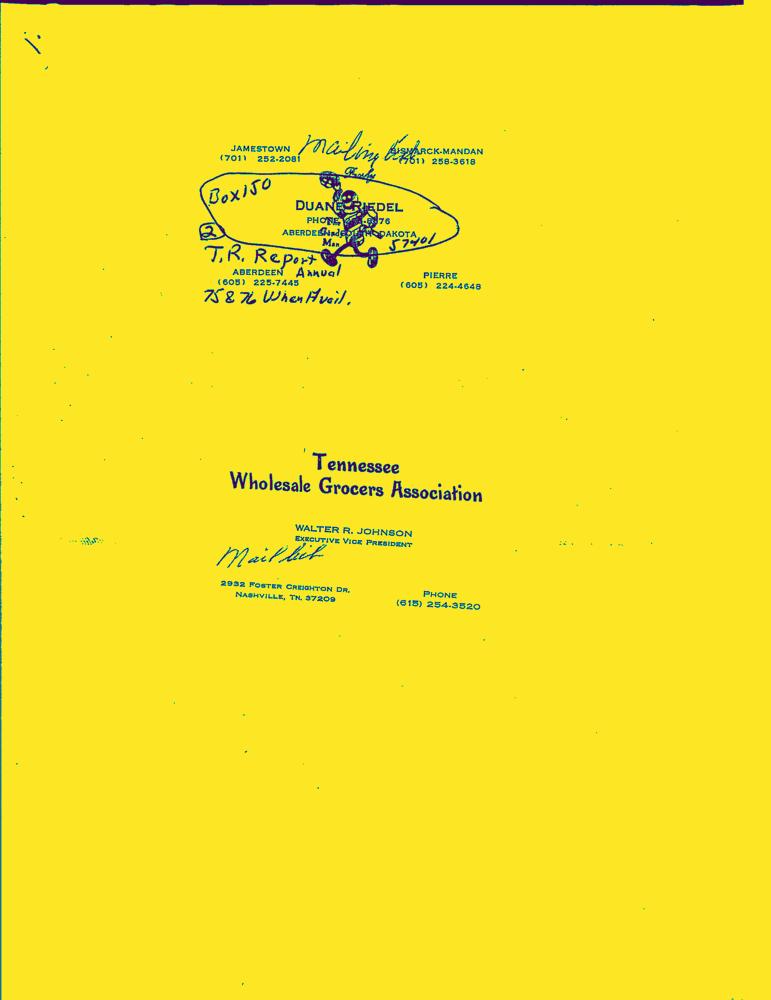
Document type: Resume-Doc